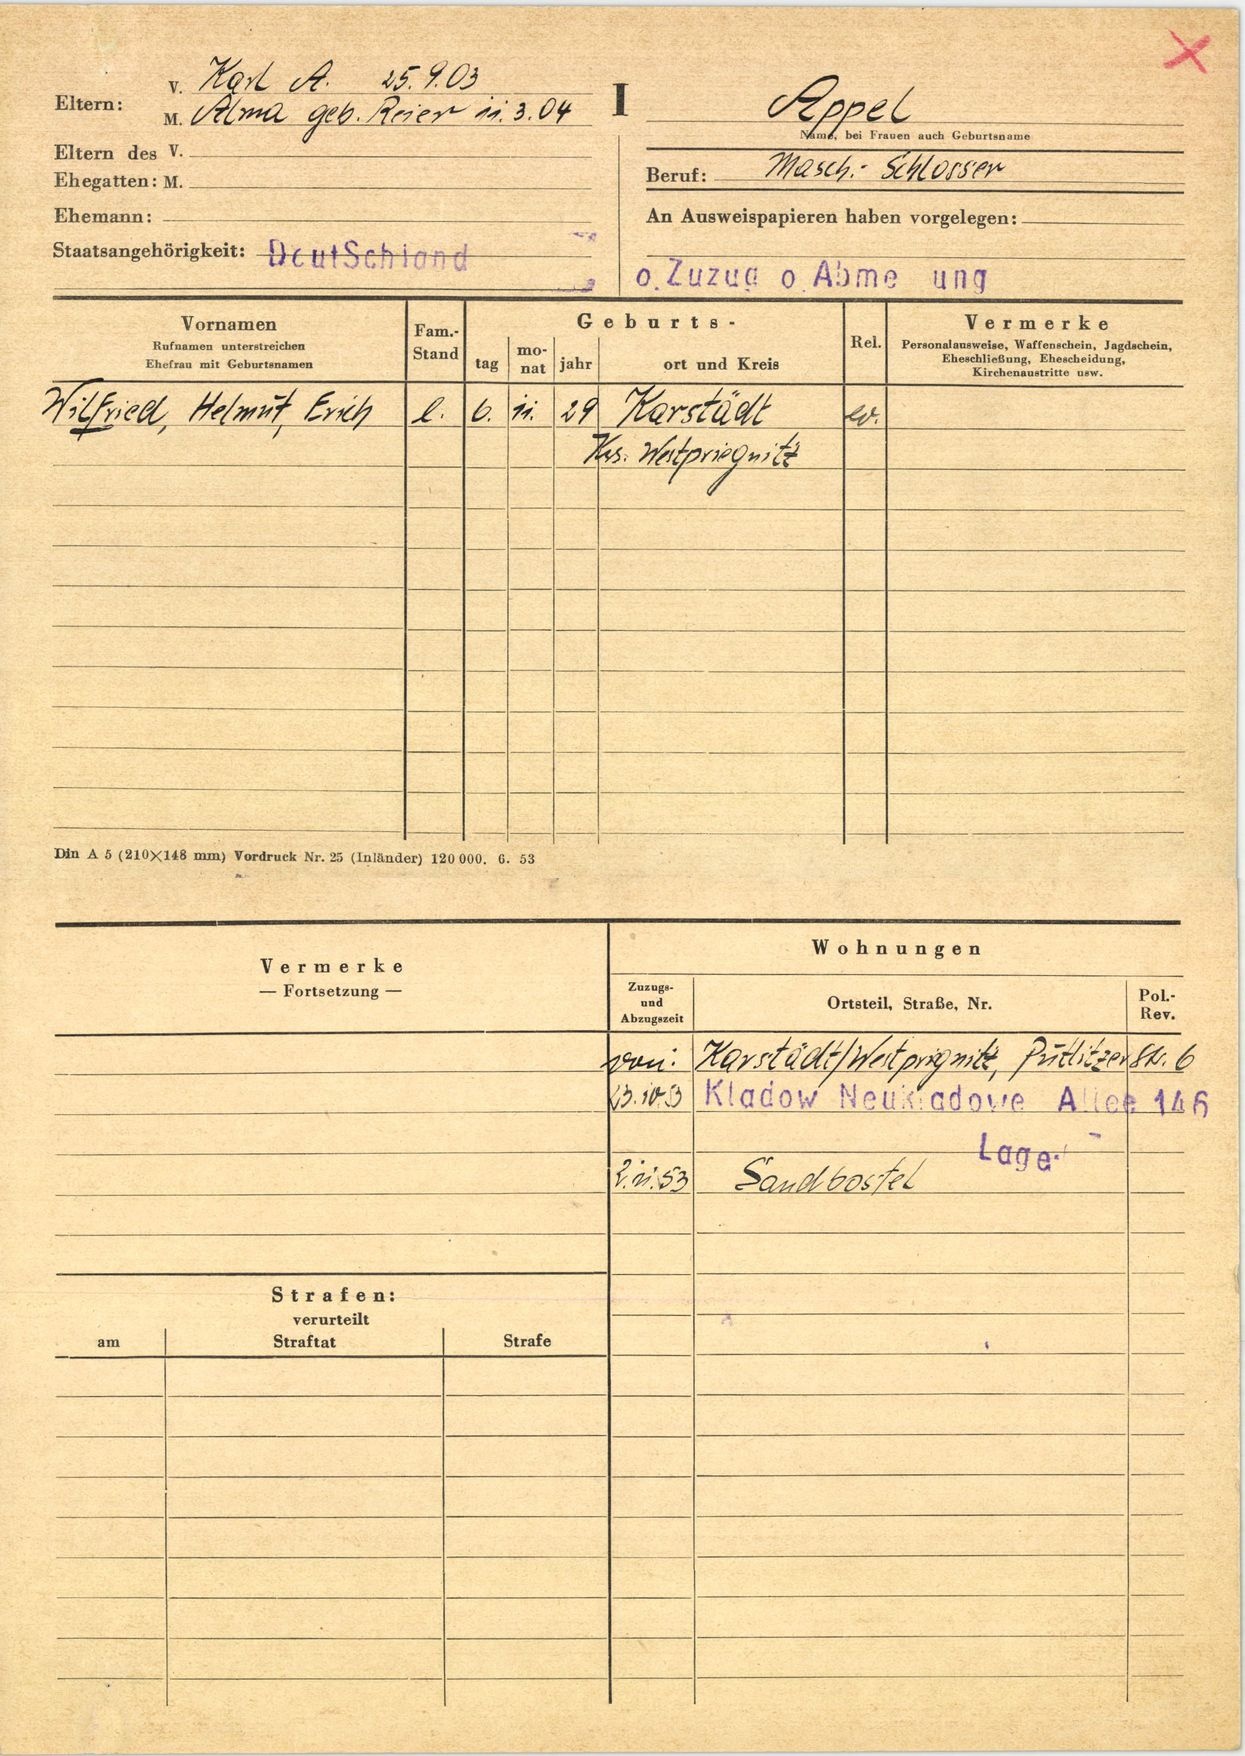
Appel